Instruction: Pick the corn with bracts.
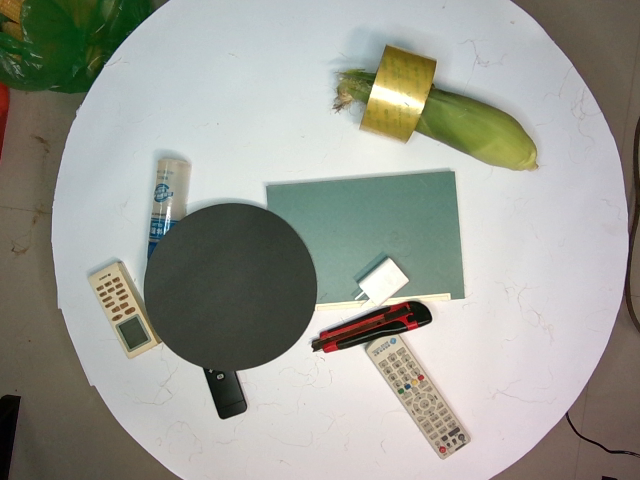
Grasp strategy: vertical